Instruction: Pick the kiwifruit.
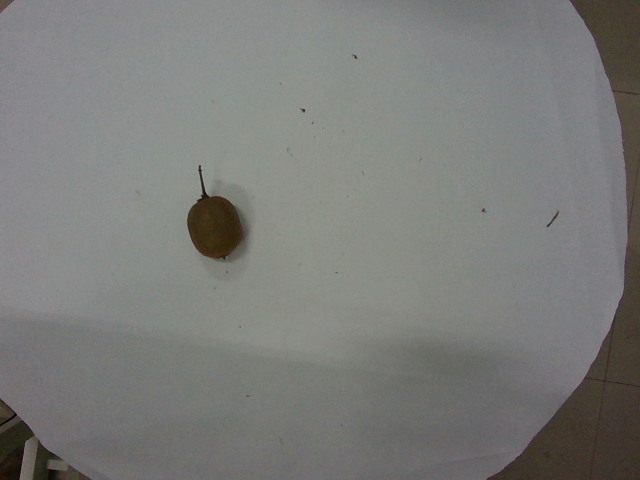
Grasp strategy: vertical